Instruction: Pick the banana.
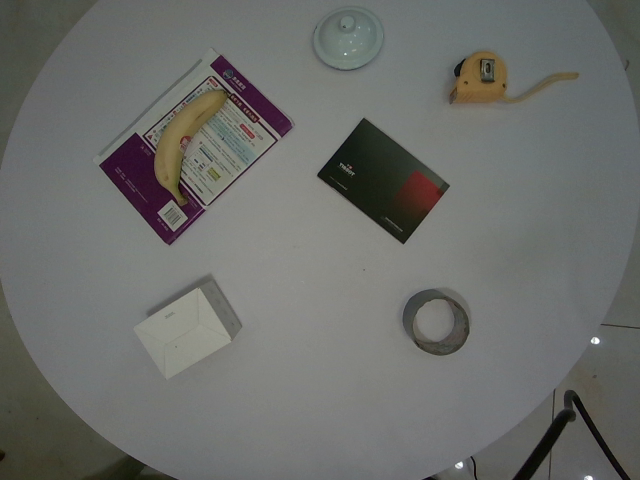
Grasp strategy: vertical